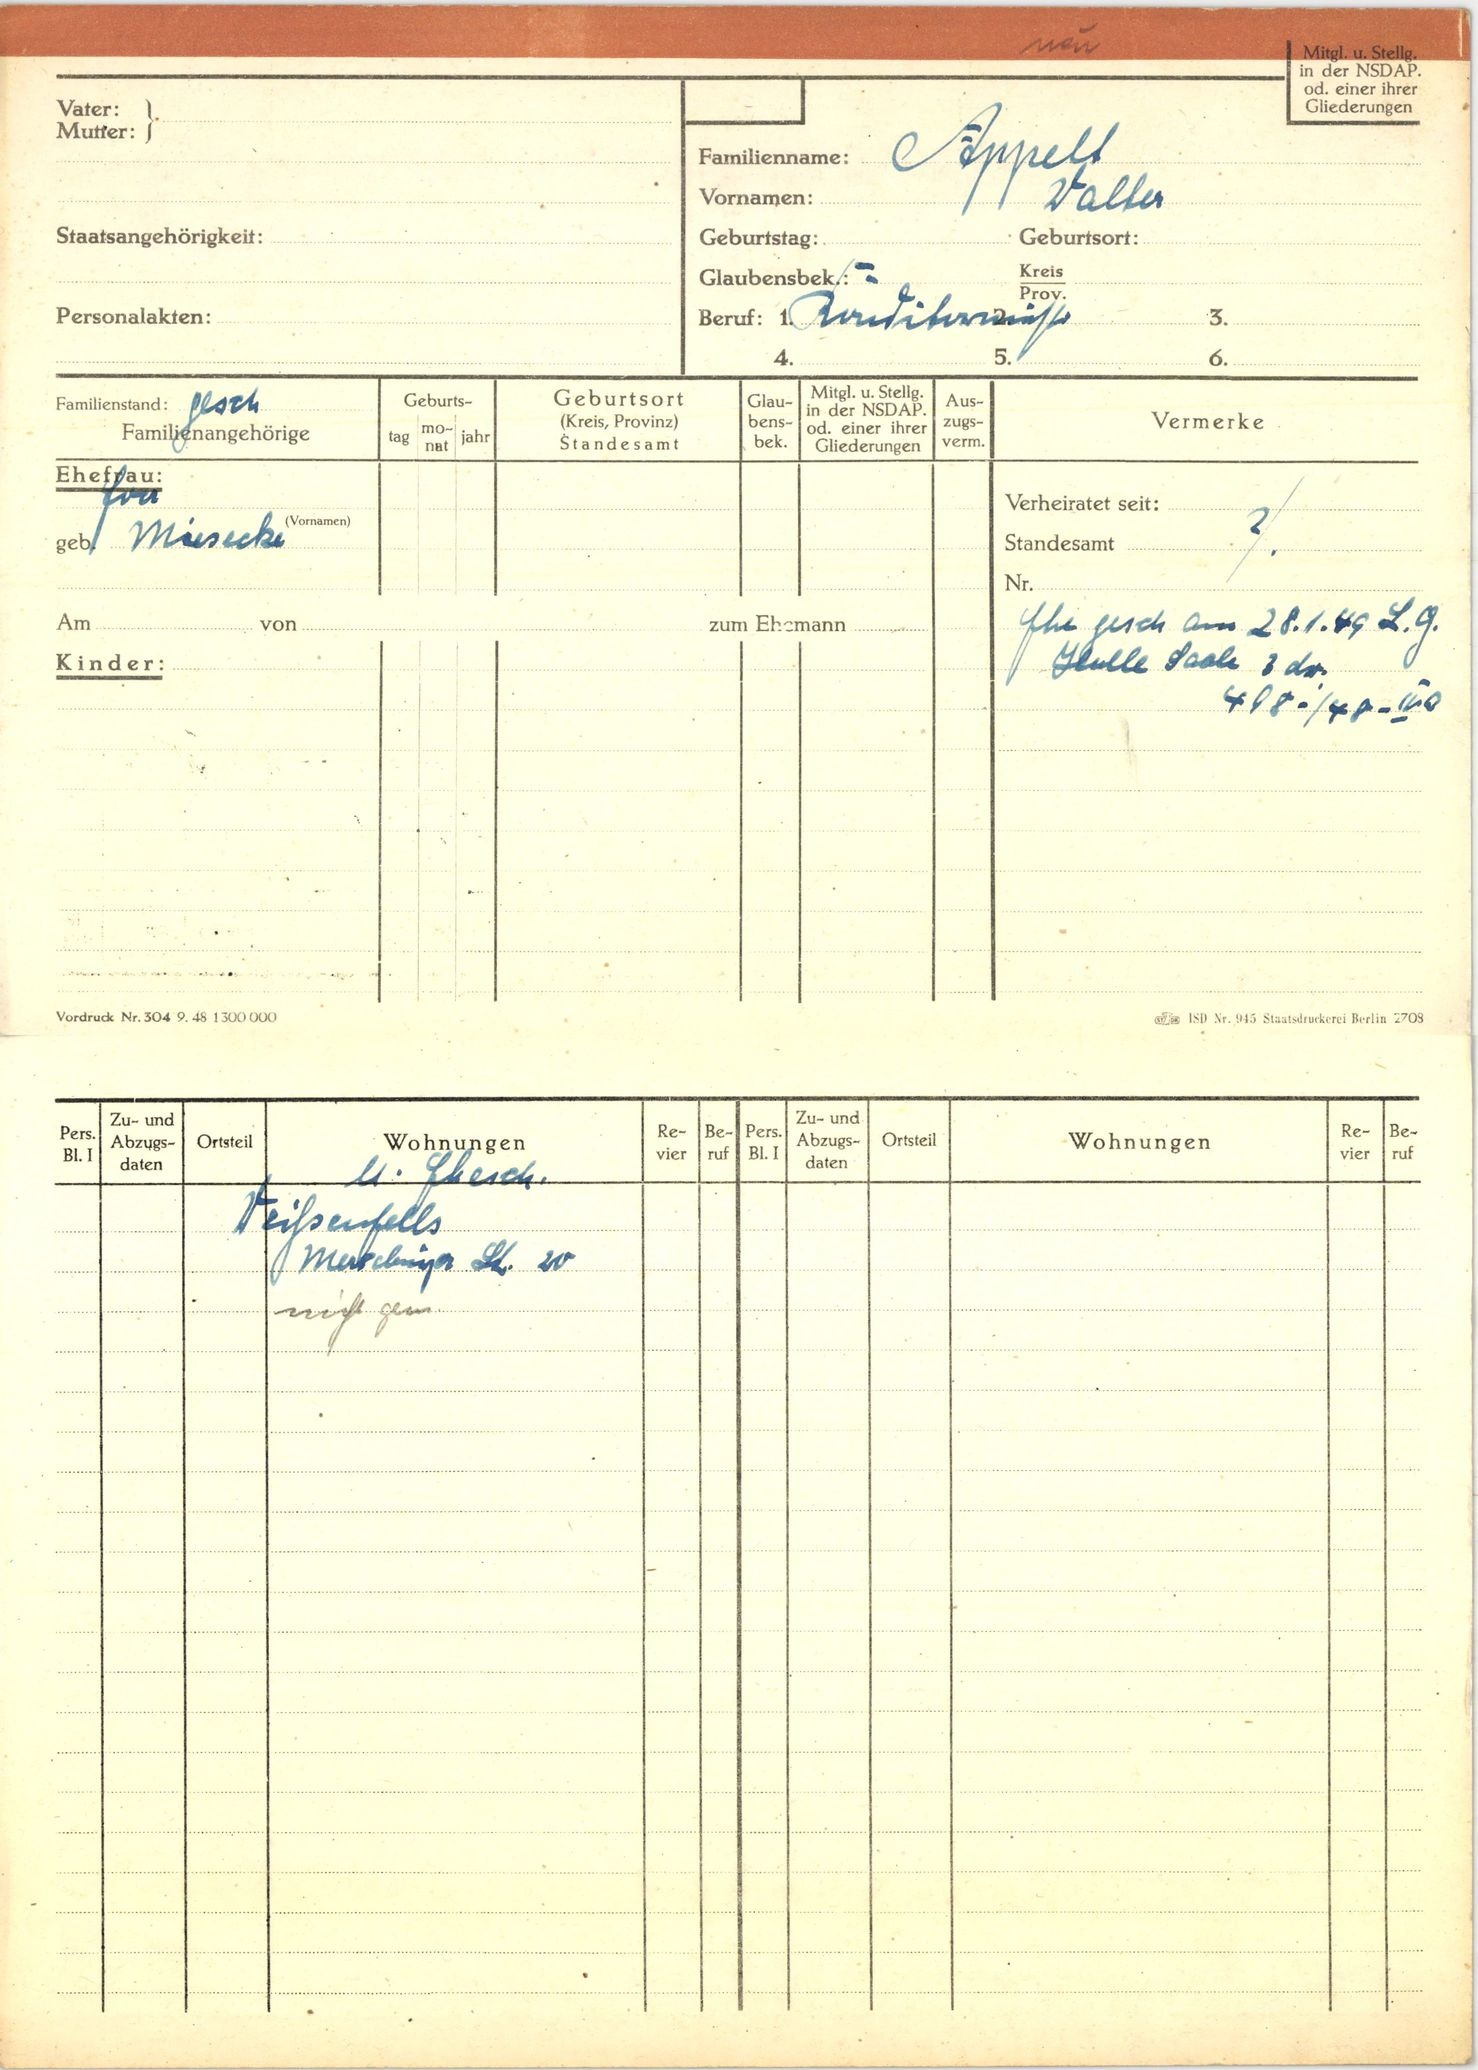
Appelt